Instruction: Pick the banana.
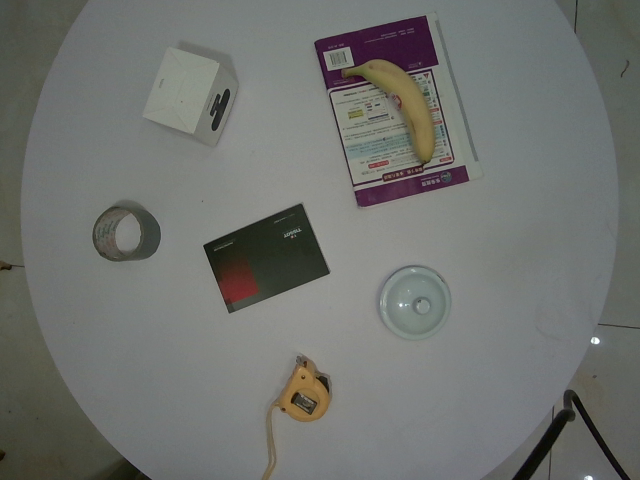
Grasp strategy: vertical